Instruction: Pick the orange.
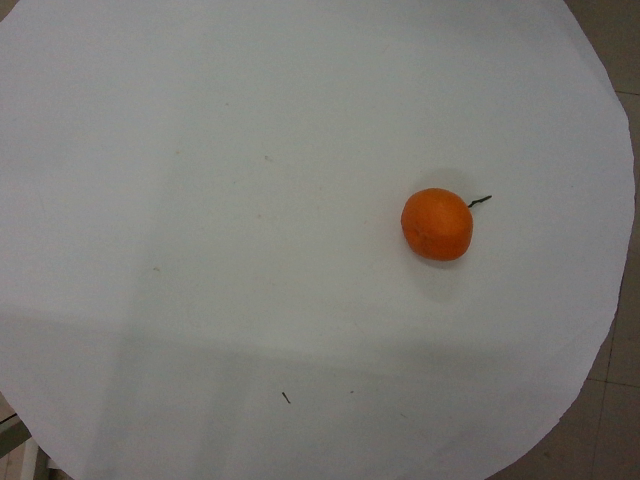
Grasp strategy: vertical